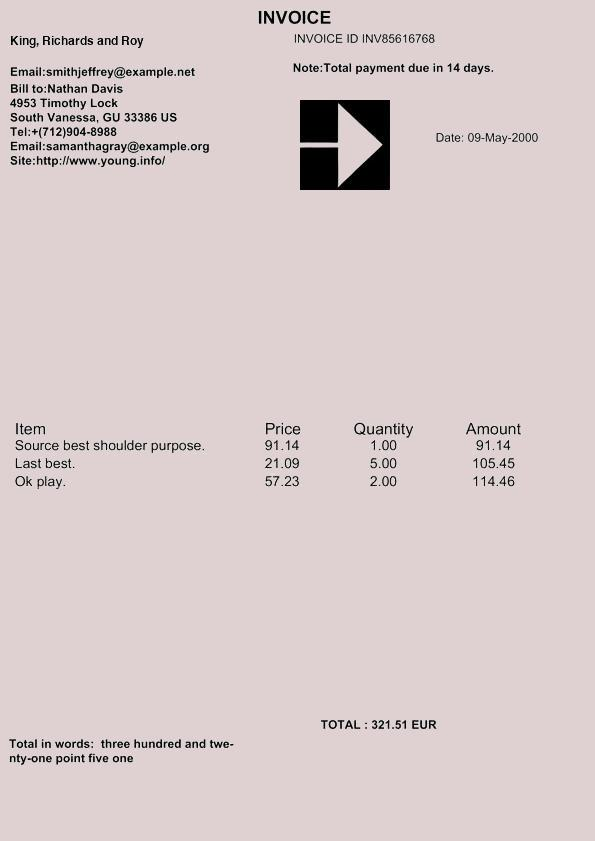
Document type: Invoice